Question: Talk about the condition:
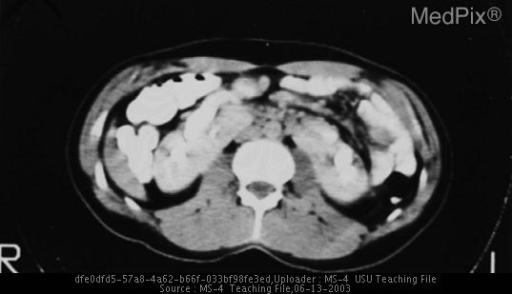
Answer: The disease is discussed as: Horseshoe kidney is in a group of congenital kidney anomalies called fusion anomalies.  The fusion occurs at the lower poles in 90% of the cases, while 10% are fused at the upper pole.  This anomaly is found in approximately 1/500-100 people.  It is thought that the abnormal fusion likely occurs when the kidneys are still in the pelvis and the renal capsule is not fully developed.  During the kidneys ascent these fused kidneys are trapped by the inferior mesenteric artery as the isthmus is unable to pass.  The kidneys ascend to their normal positions between the fourth and ninth weeks of gestation.  Complications include: ureteropelvic junction obstruction, recurrent UTI (urine stasis and vesicoureteric reflux), recurrent stone formation, and increased risk of trauma (due to kidney positioning). Horseshoe kidney may occur as an isolated anomaly or associated with other anomalies.  Associated anomalies may include: ureteral duplication, hypospadias, undescended testis, ectopic ureter, anorectal malformations, GI malrotation, Meckel’s diverticulum, neural tube defects, clubfoot, congenital hip dislocation, and ventricular septal defect.  Chromosomal abnormalities have also been associated with horseshoe kidney.  Horseshoe kidney is often evaluated with intravenous urography, CT, and/or ultrasound. MRI and scintigraphy may also be useful.